Question: Which state is mentioned in the document?
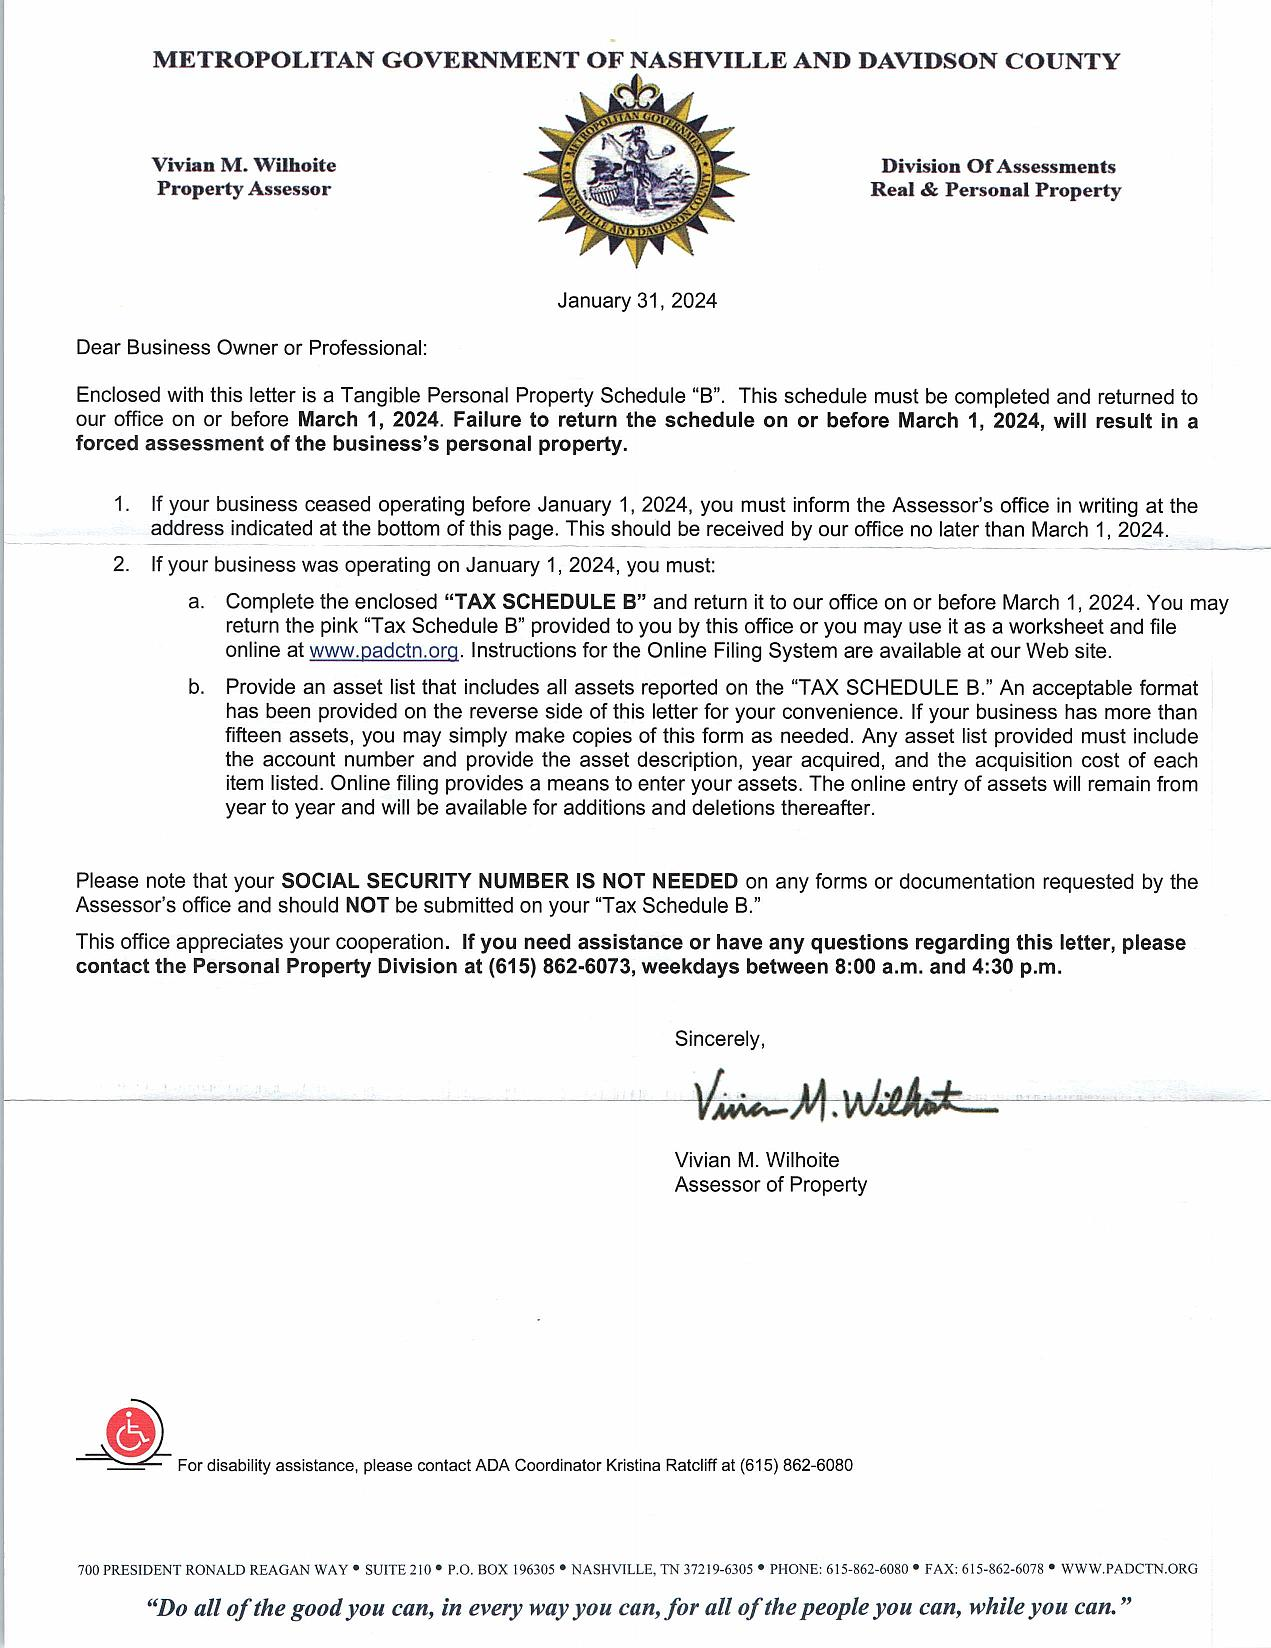
Answer: "Tennessee"